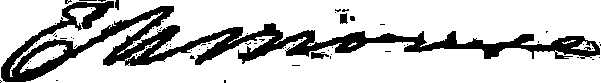
Signature of: edmund needham morrill